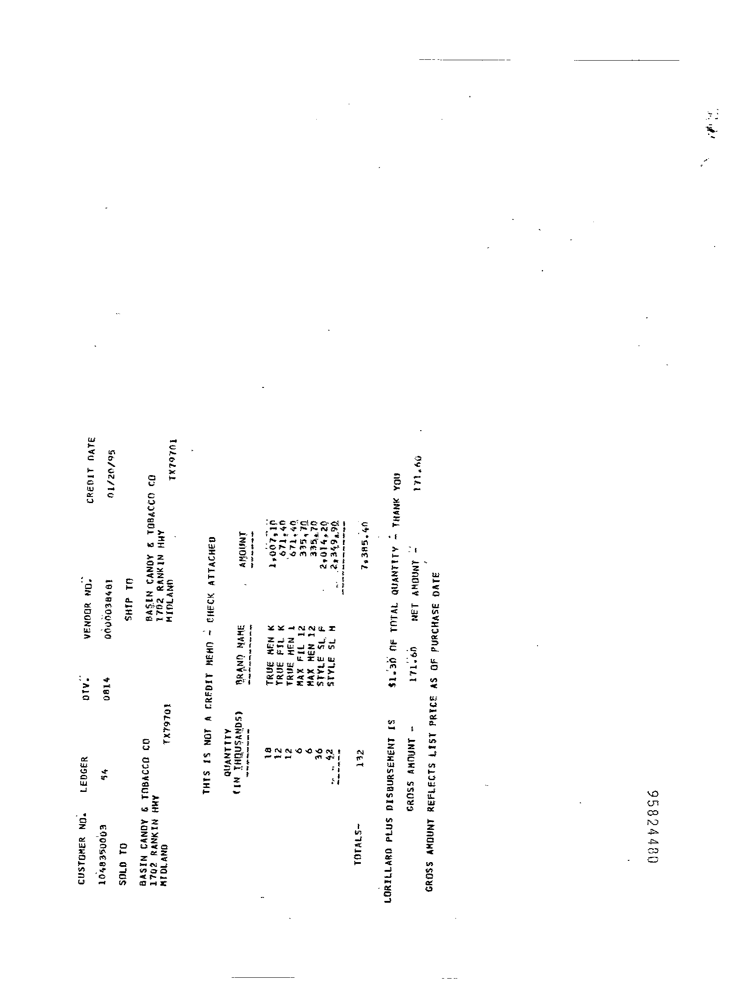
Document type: Invoice